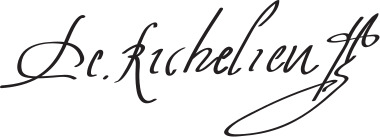
Signature of: armand jean du plessis duc de richelieu